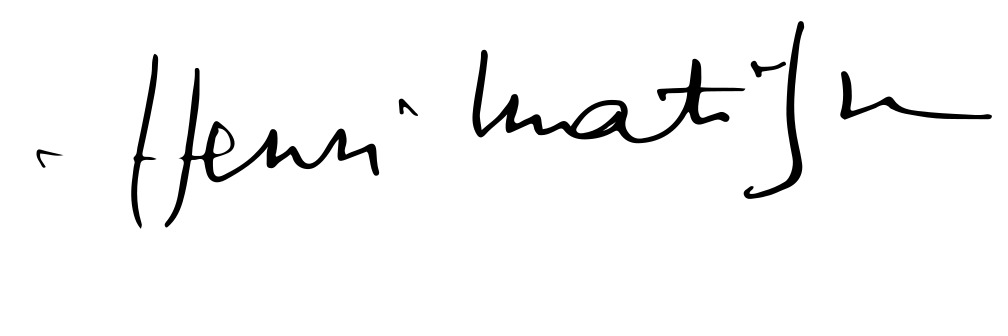
Signature of: henri matisse